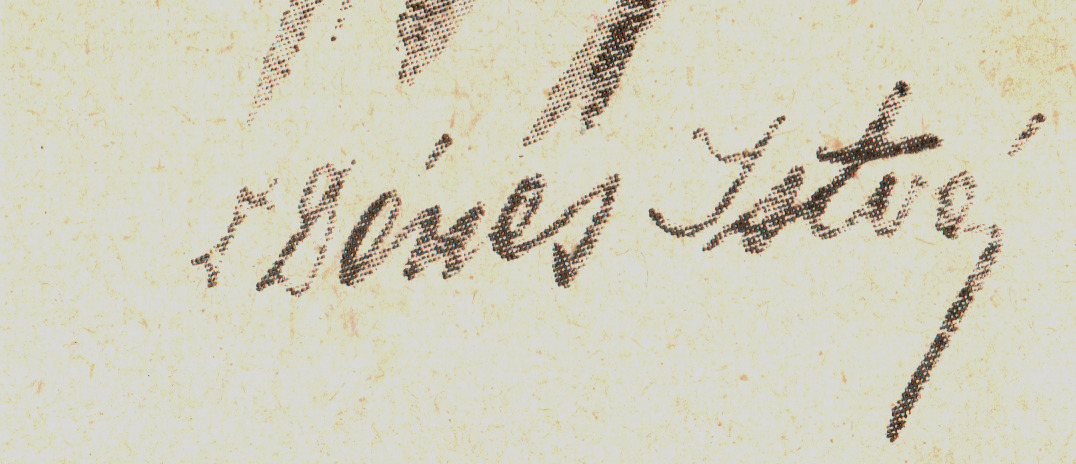
Signature of: istván dénes